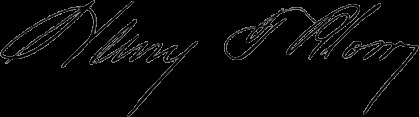
Signature of: henry taylor blow